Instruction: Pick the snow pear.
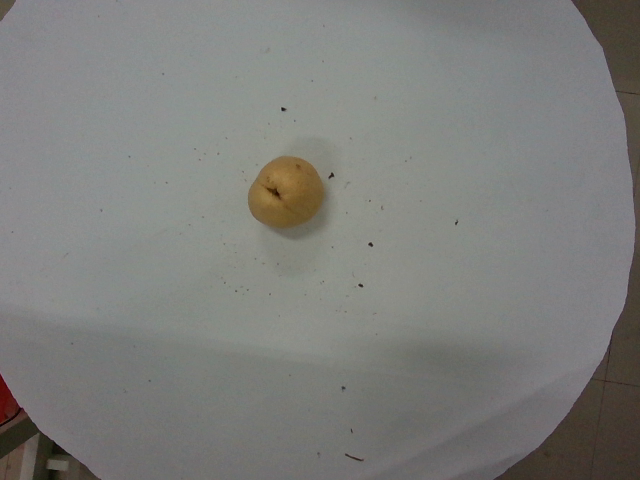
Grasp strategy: vertical